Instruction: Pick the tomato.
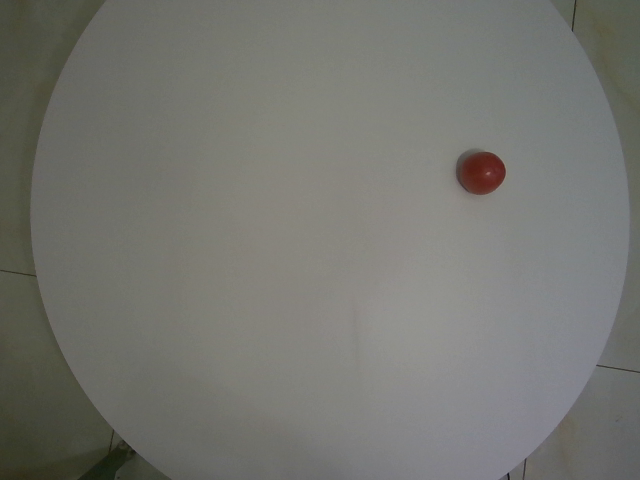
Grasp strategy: vertical